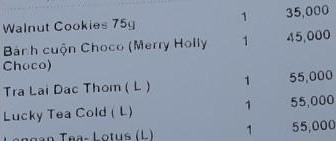
<table>
<tr>
<td>Walnut Cookies 75g</td>
<td>1</td>
<td>35,000</td>
</tr>
<tr>
<td>Bánh cuộn Choco (Merry Holly Choco)</td>
<td>1</td>
<td>45,000</td>
</tr>
<tr>
<td>Tra Lai Dac Thom ( L )</td>
<td>1</td>
<td>55,000</td>
</tr>
<tr>
<td>Lucky Tea Cold ( L )</td>
<td>1</td>
<td>55,000</td>
</tr>
<tr>
<td>Longan Tea- Lotus (L)</td>
<td>1</td>
<td>55,000</td>
</tr>
</table>